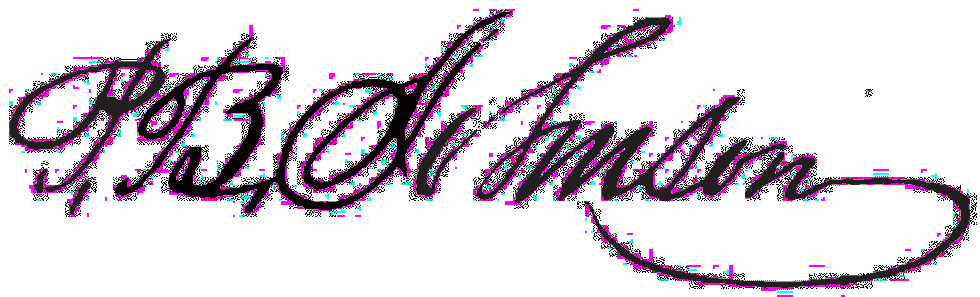
Signature of: perley b johnson